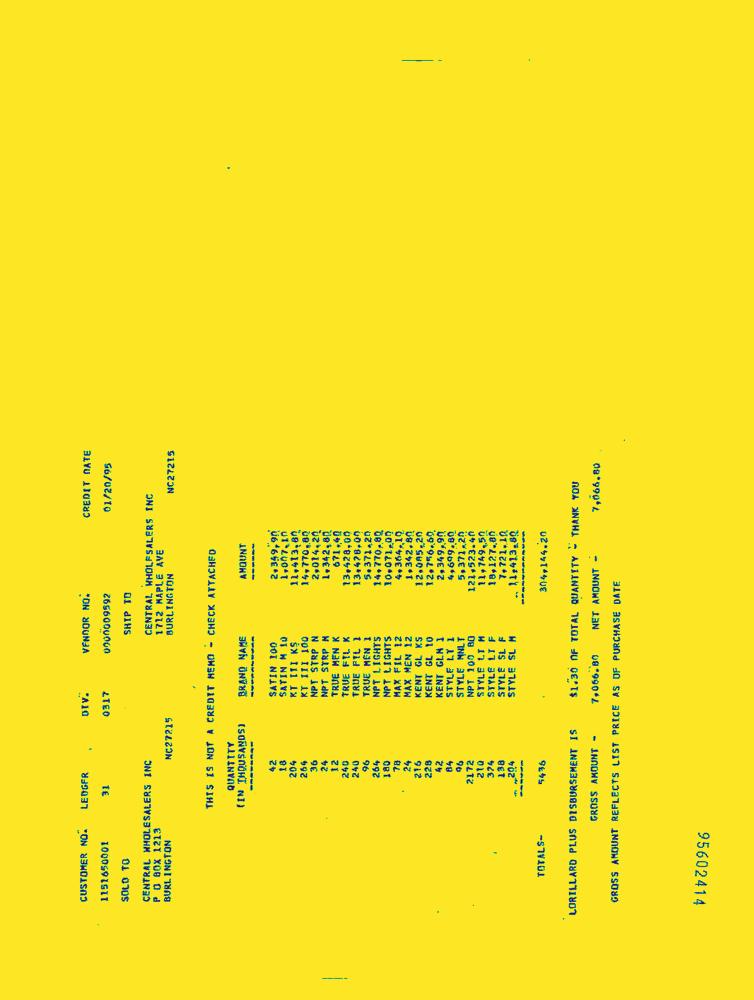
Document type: Invoice-Doc